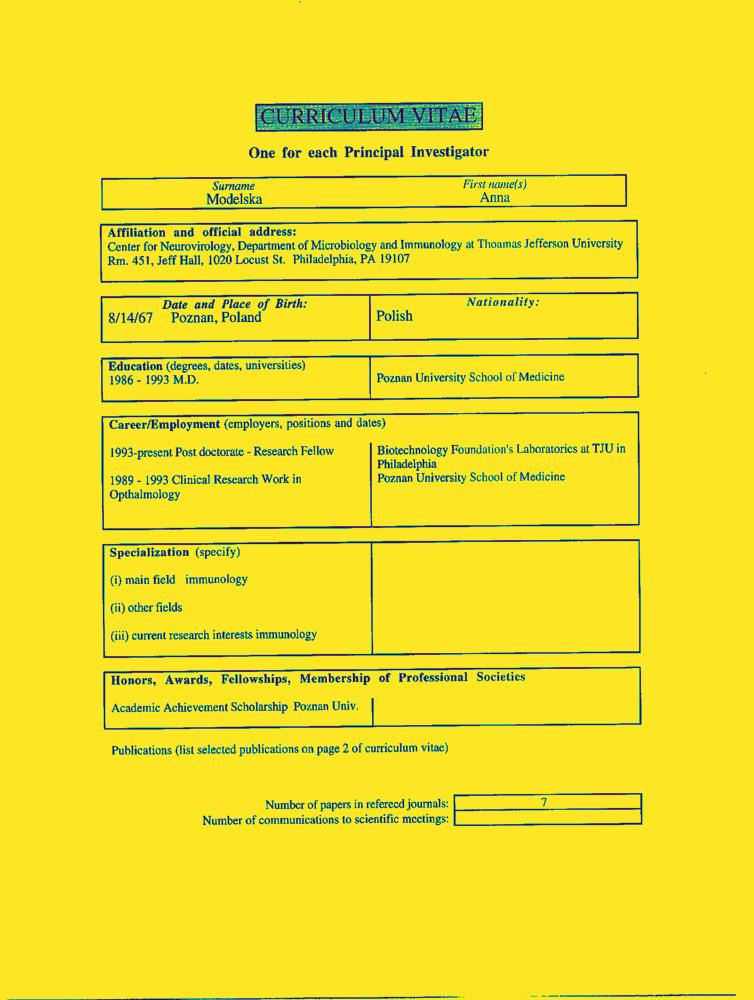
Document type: Resume-Doc